Question: How is the property described in the document?
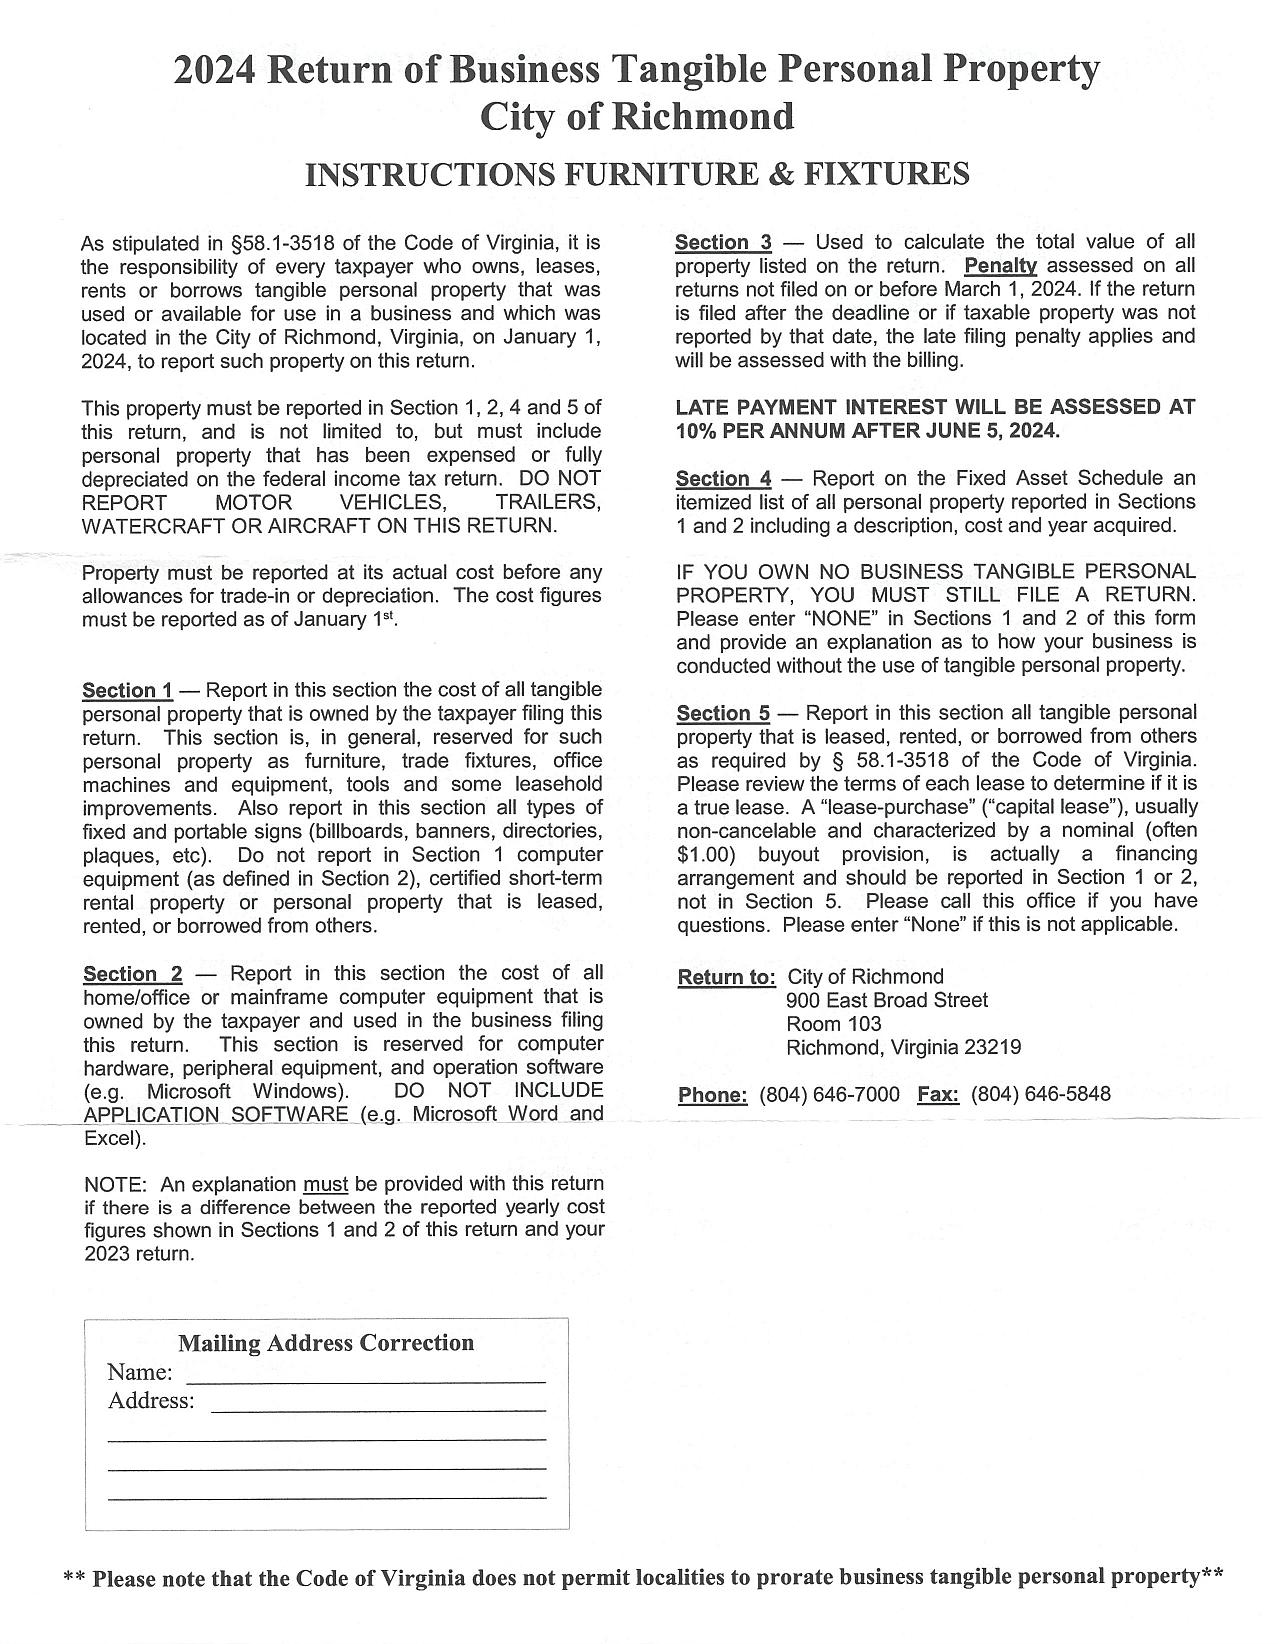
Answer: "Tangible Personal Property (Furniture & Fixtures)"